Question: What type of tax is indicated in the document, personal property or real estate?
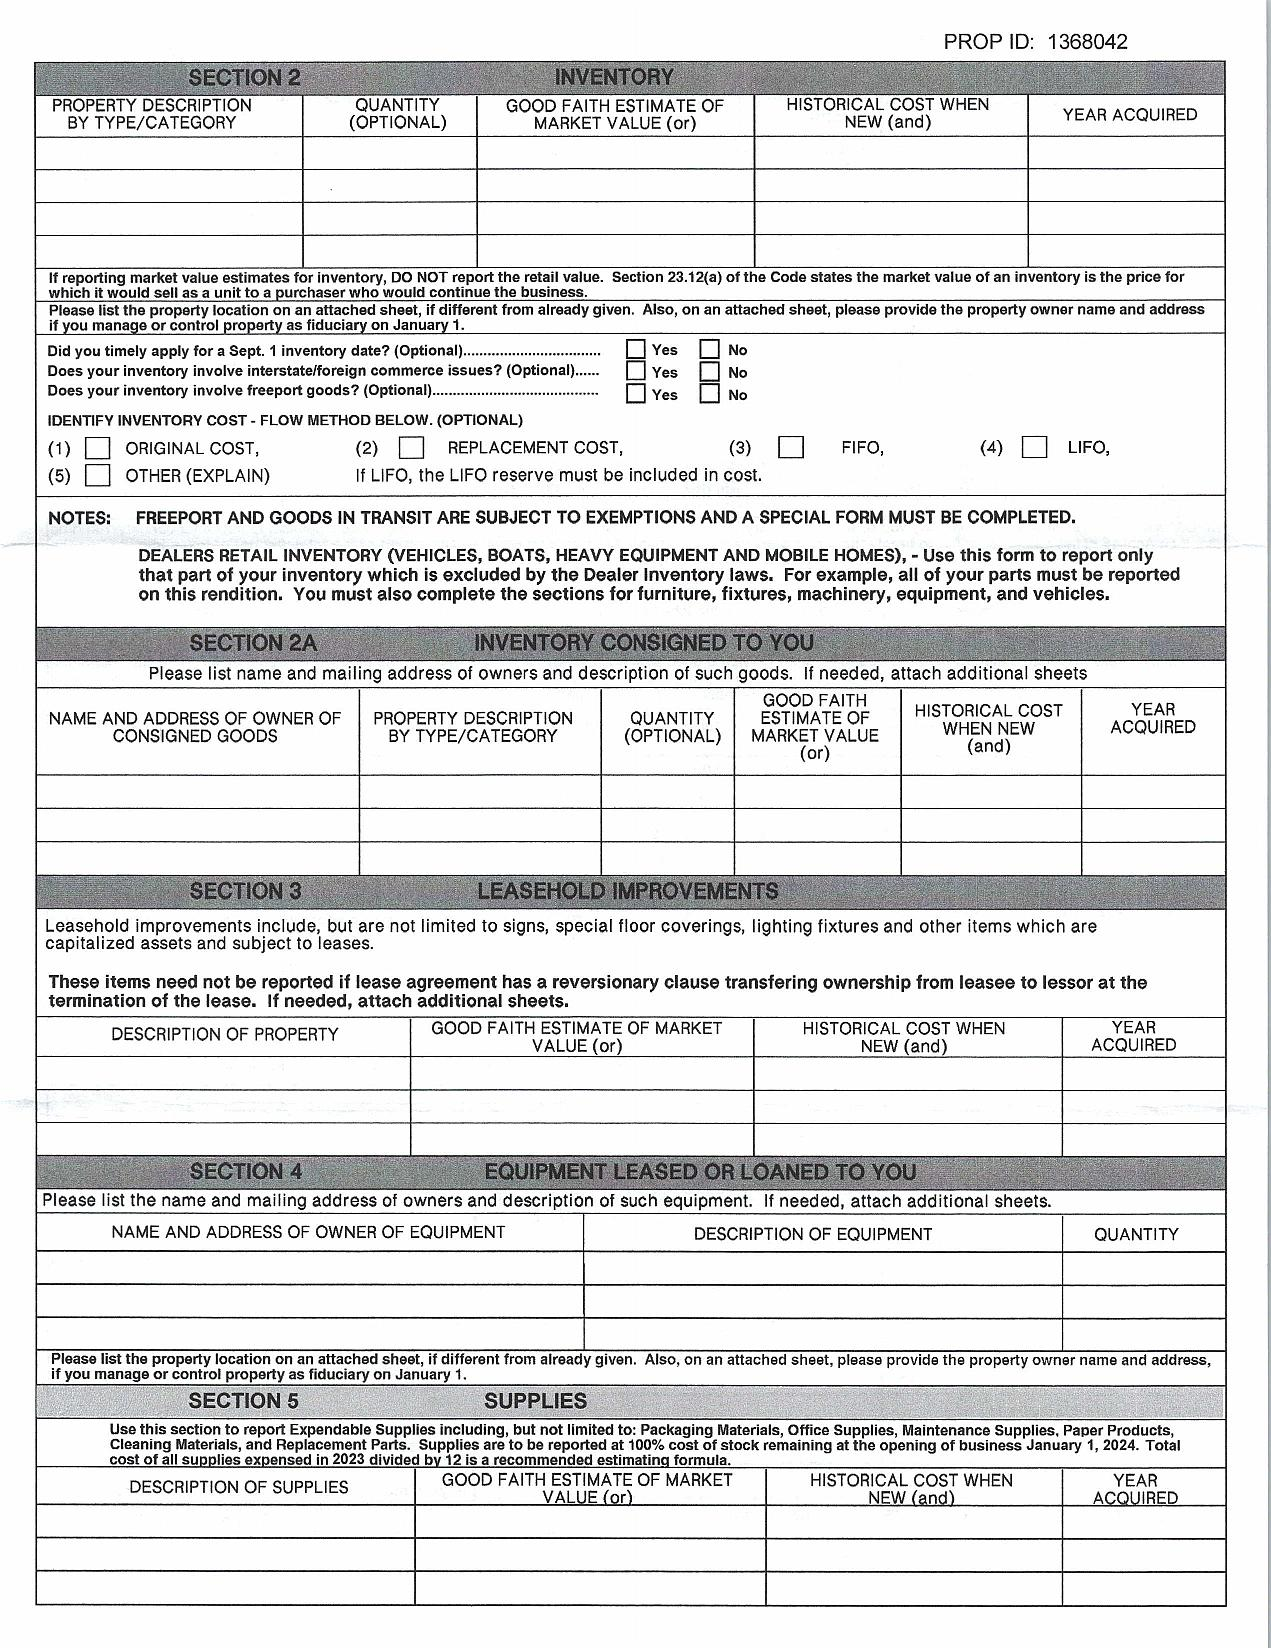
Answer: "Personal Property"